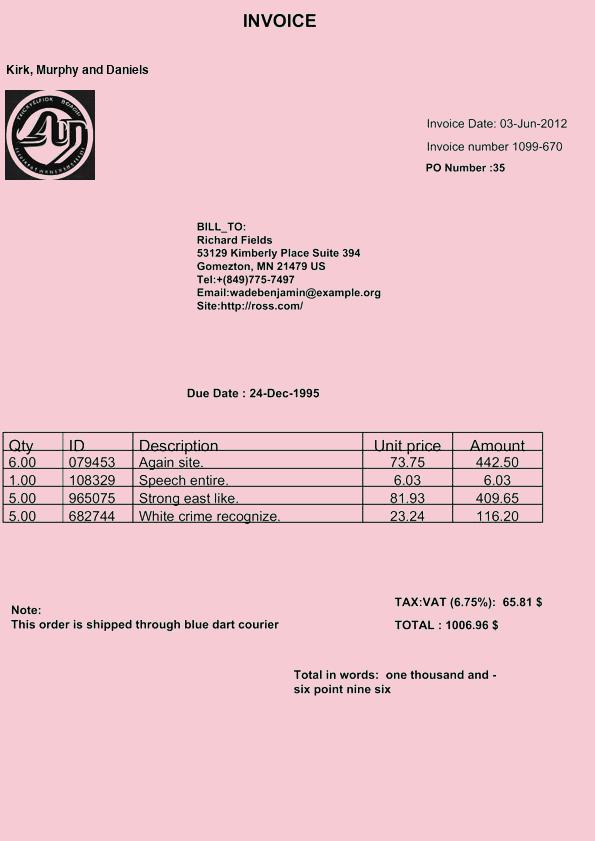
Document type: Invoice